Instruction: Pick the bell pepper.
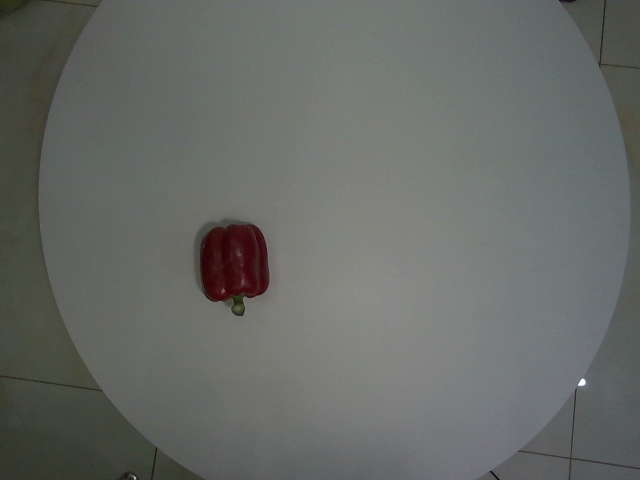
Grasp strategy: vertical